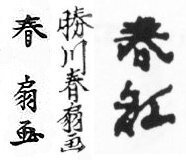
Signature of: katsukawa shunsen